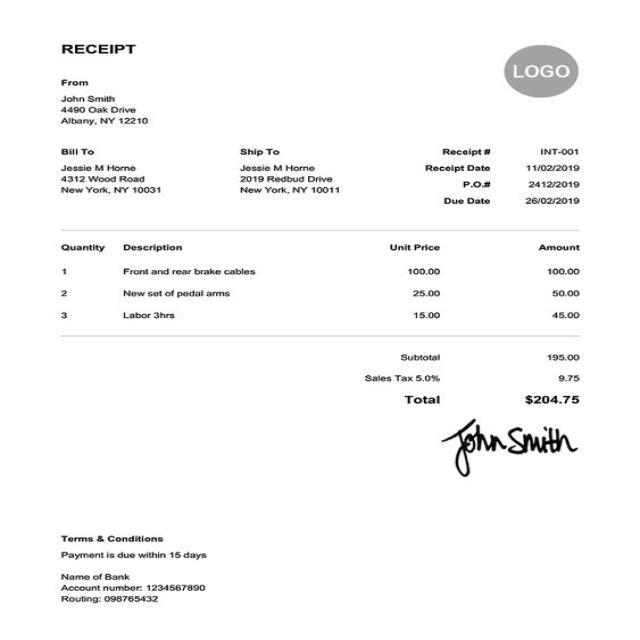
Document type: Invoice